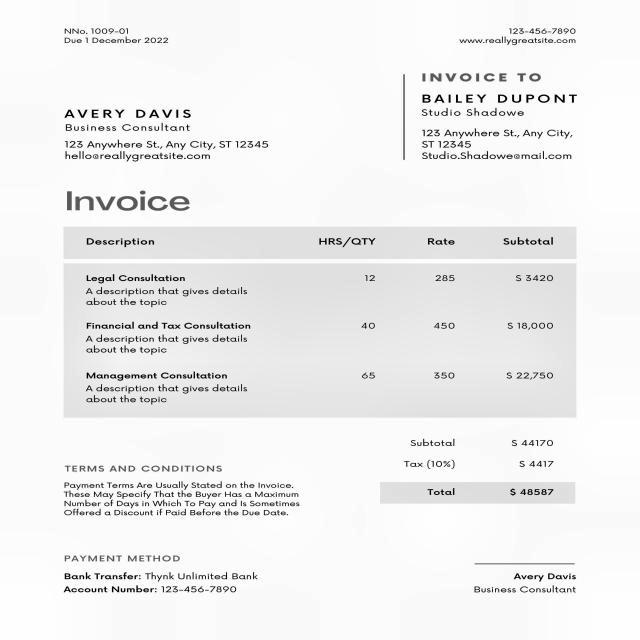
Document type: Invoice